Question: What type of tax is indicated in the document, personal property or real estate?
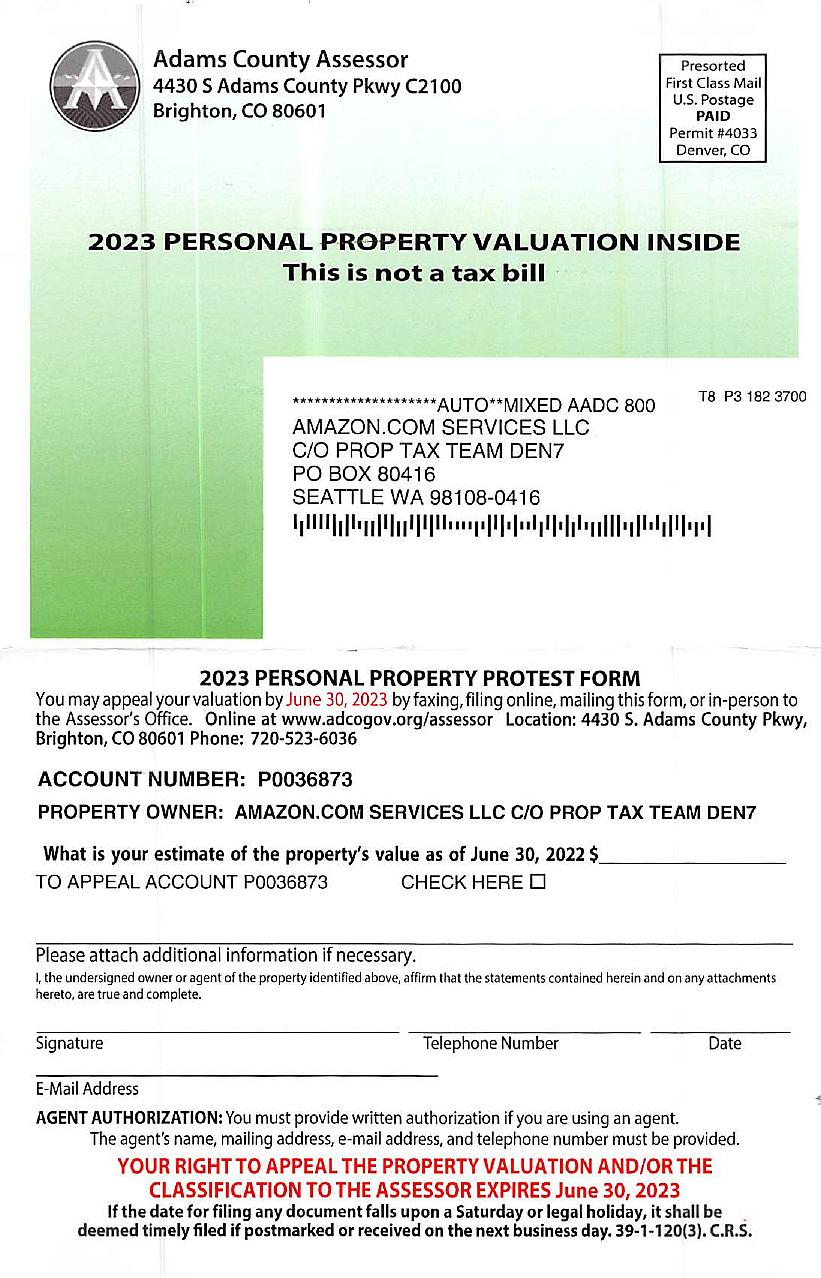
Answer: "Personal Property Tax"